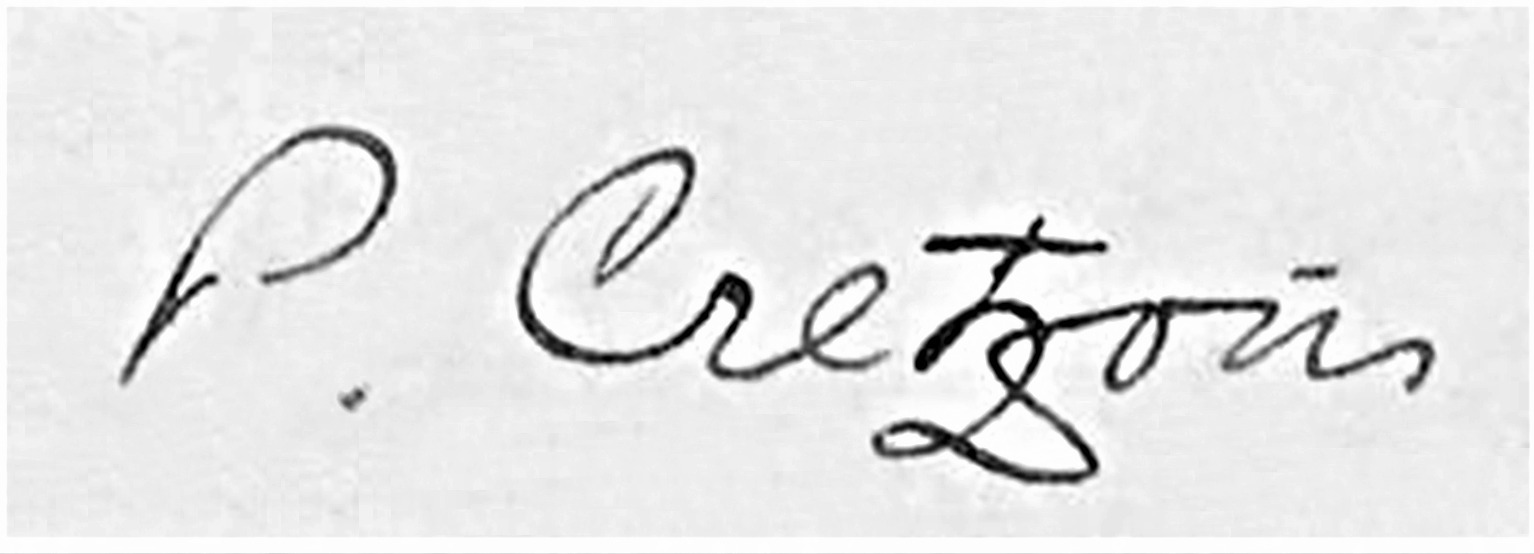
Signature of: paul cretzoiu